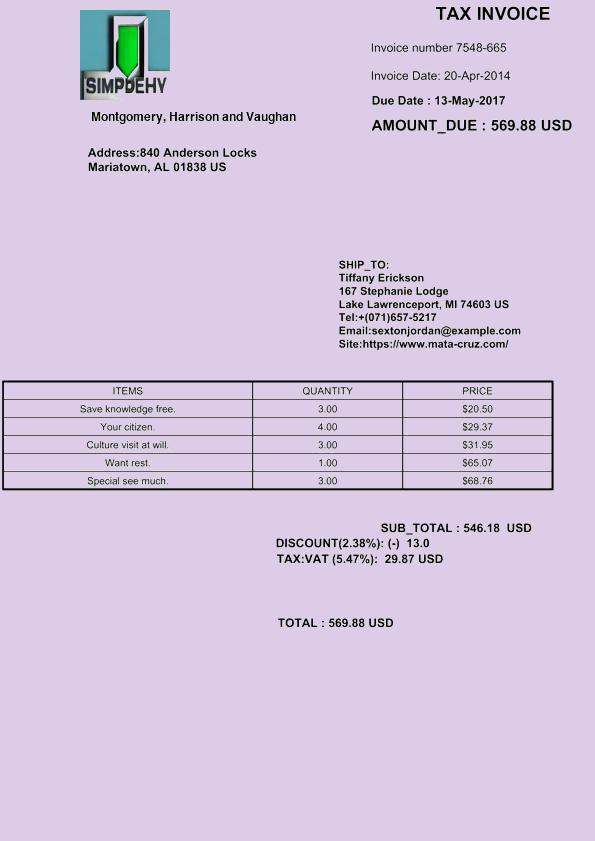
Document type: Invoice